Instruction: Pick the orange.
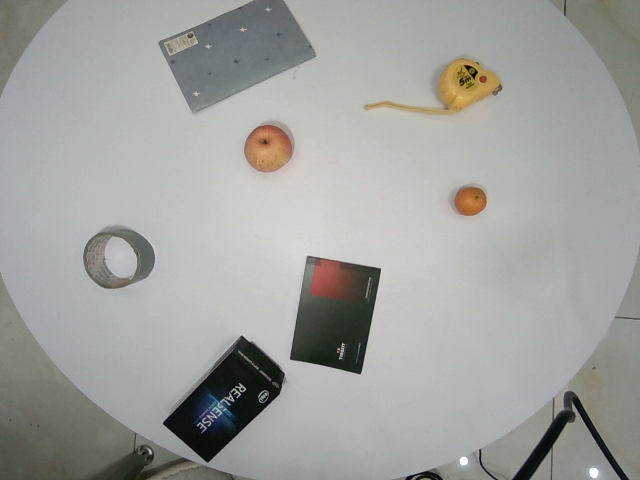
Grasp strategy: vertical